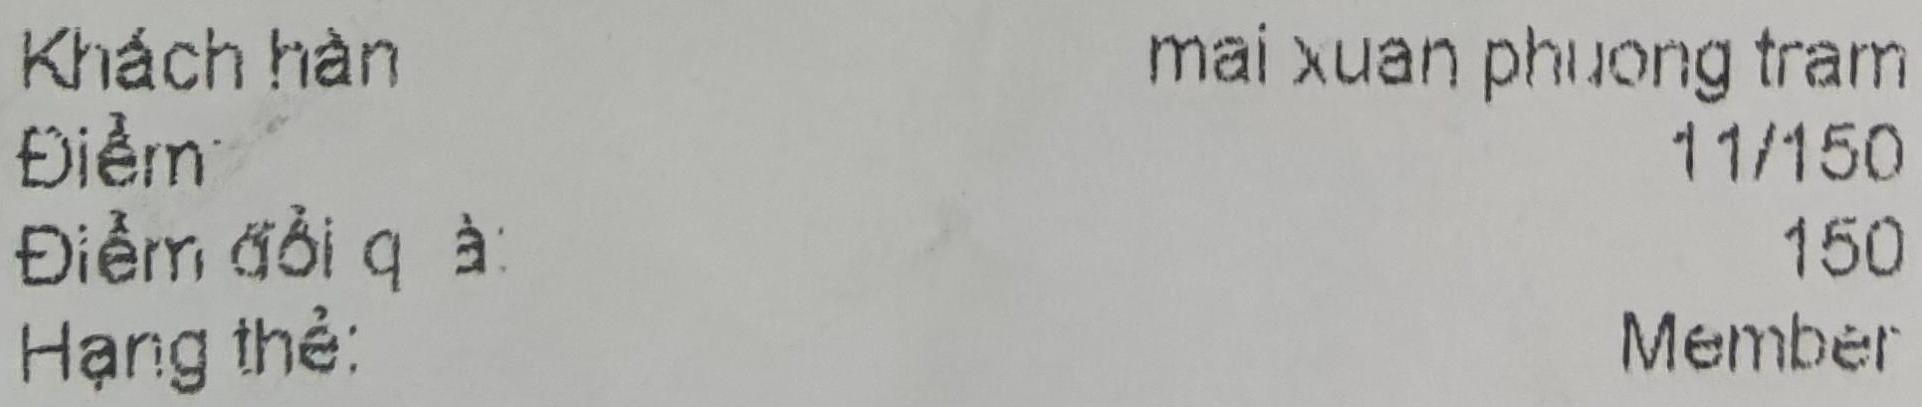
Khách hàng mai xuan phuong tram
Điểm 11/150
Điểm đổi q à: 150
Hạng thẻ: Member